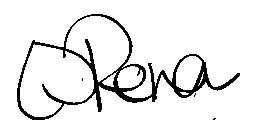
Signature of: rena momozono